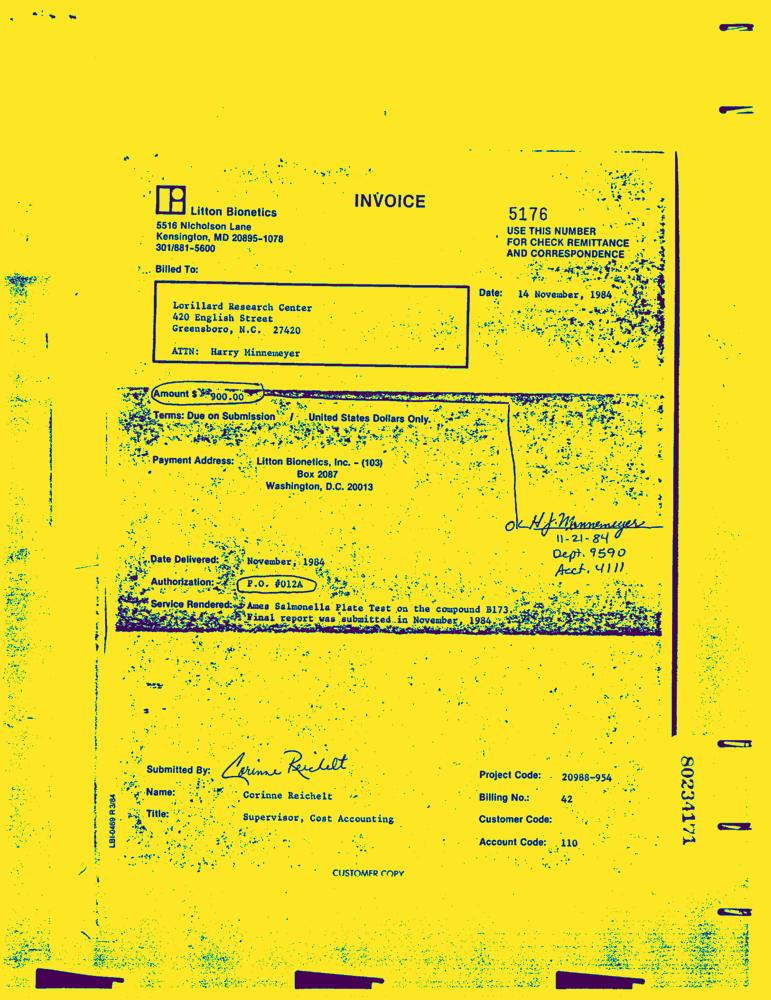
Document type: Invoice-Doc